Question: What is the address or location of the property listed in the document?
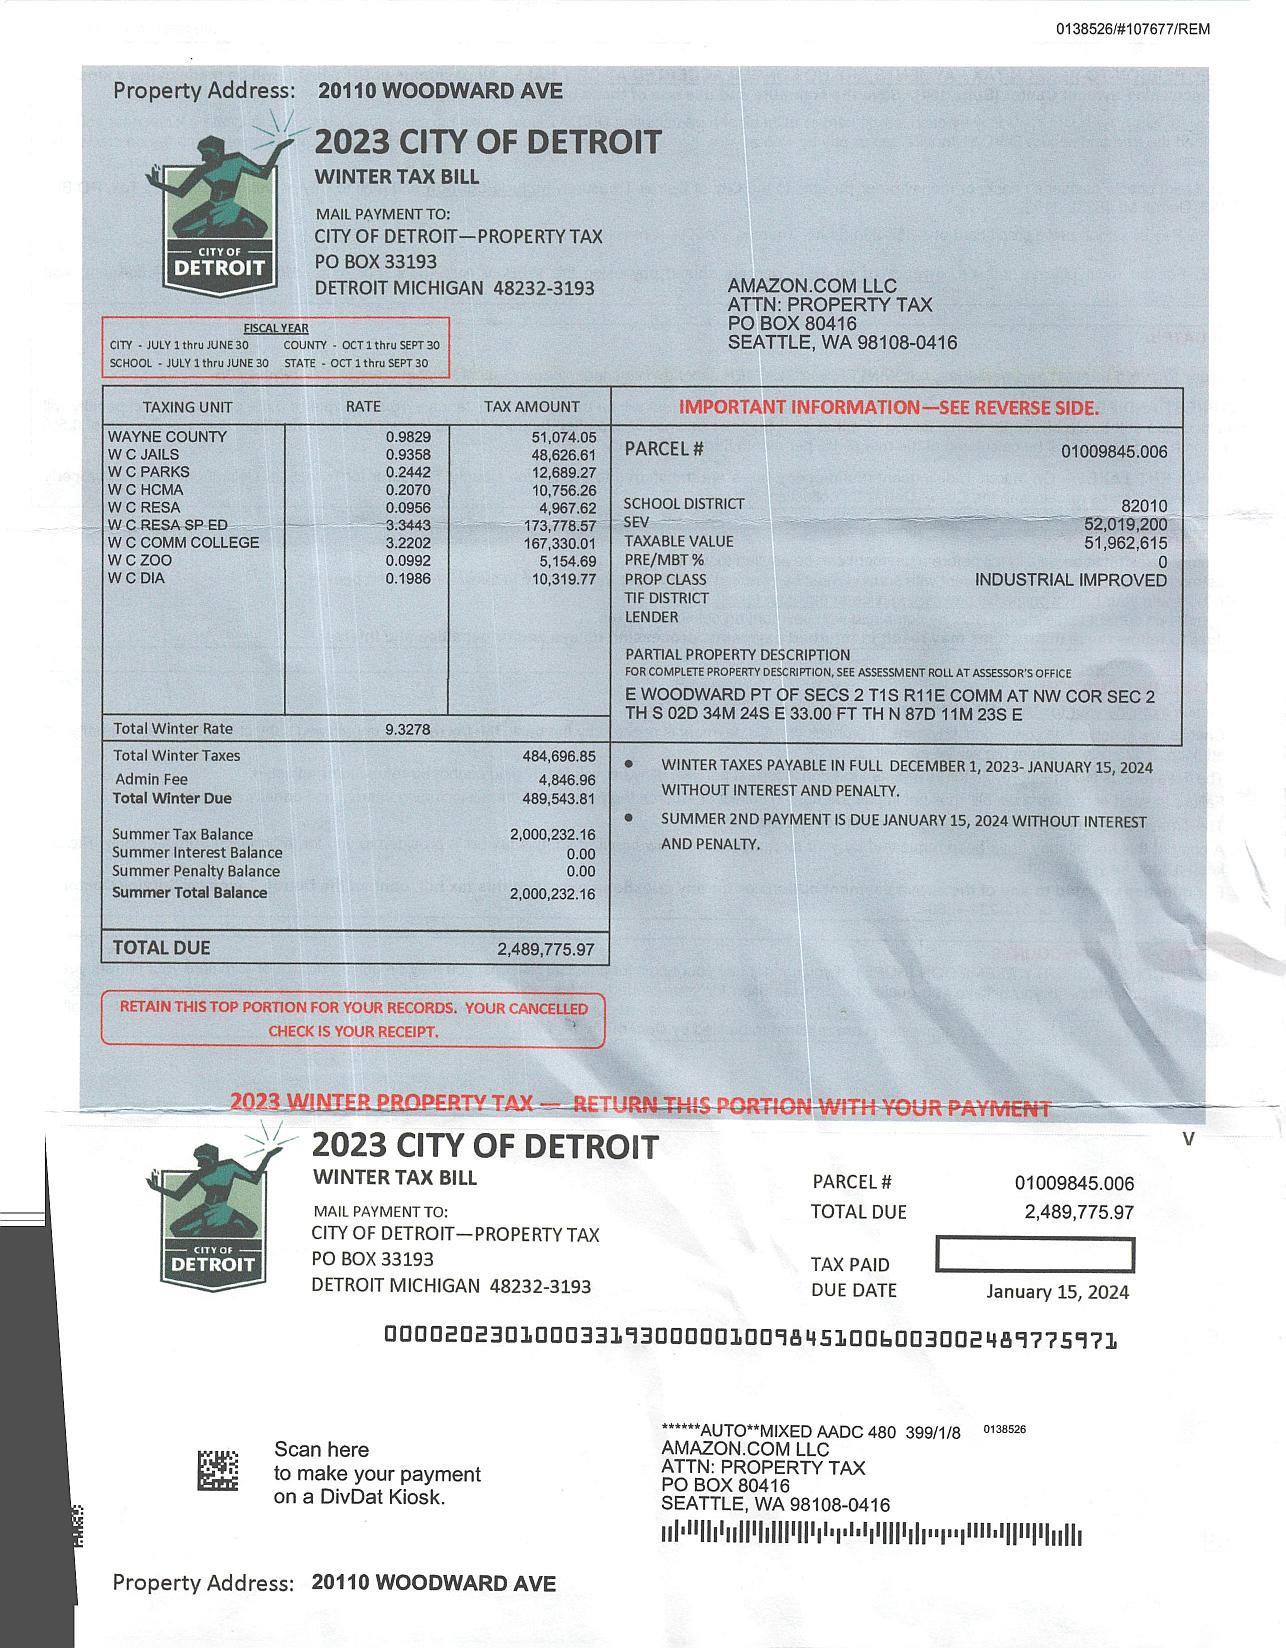
Answer: "20110 WOODWARD AVE"